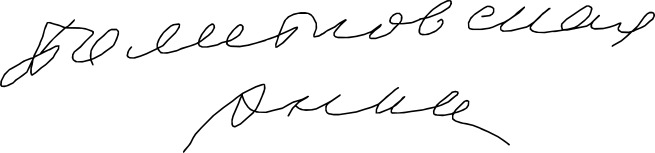
Signature of: anna politkovskaya